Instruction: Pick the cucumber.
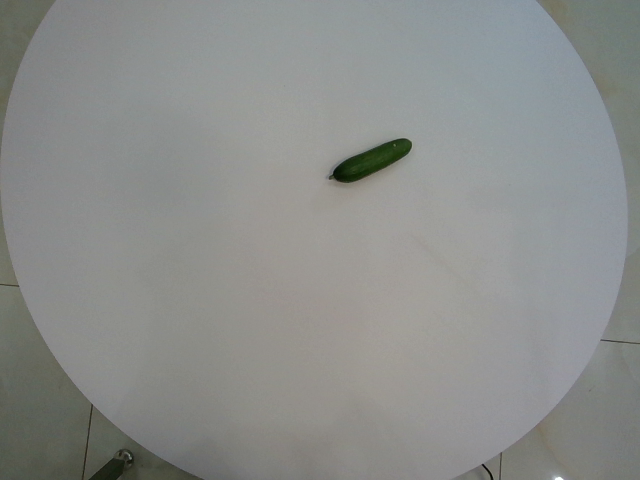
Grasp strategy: vertical